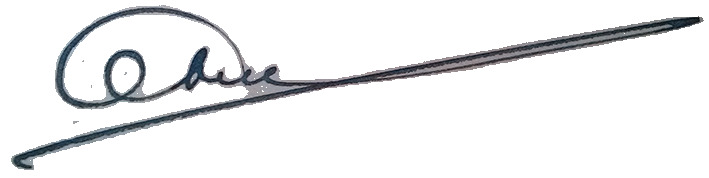
Signature of: ivan orap